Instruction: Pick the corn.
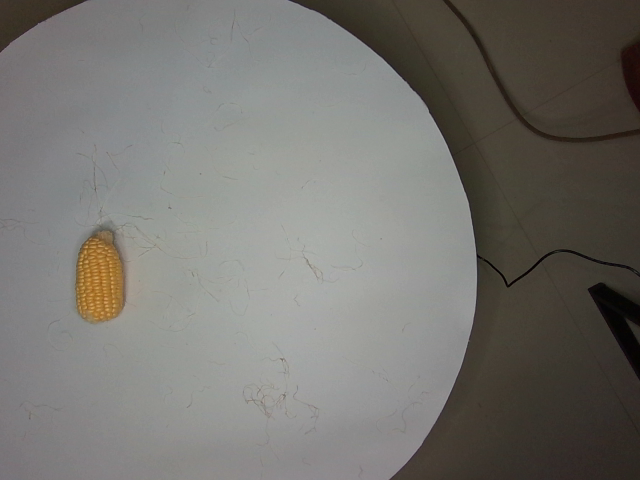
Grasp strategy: vertical